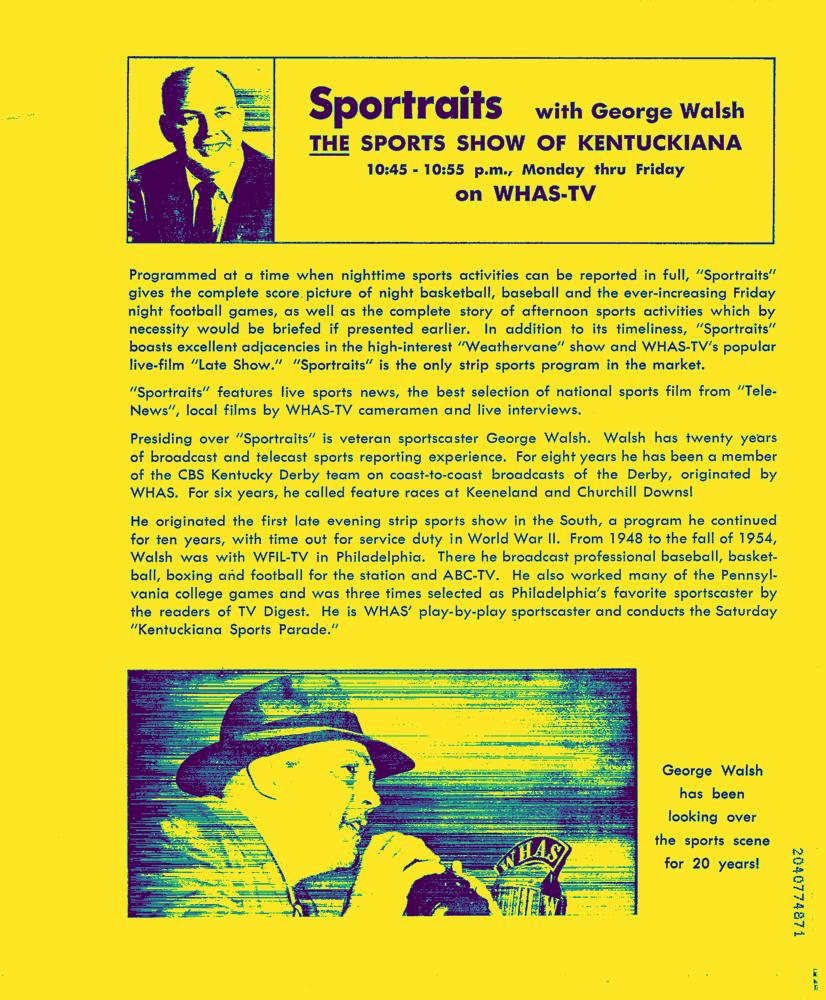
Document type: News-Article